Question: Which state is mentioned in the document?
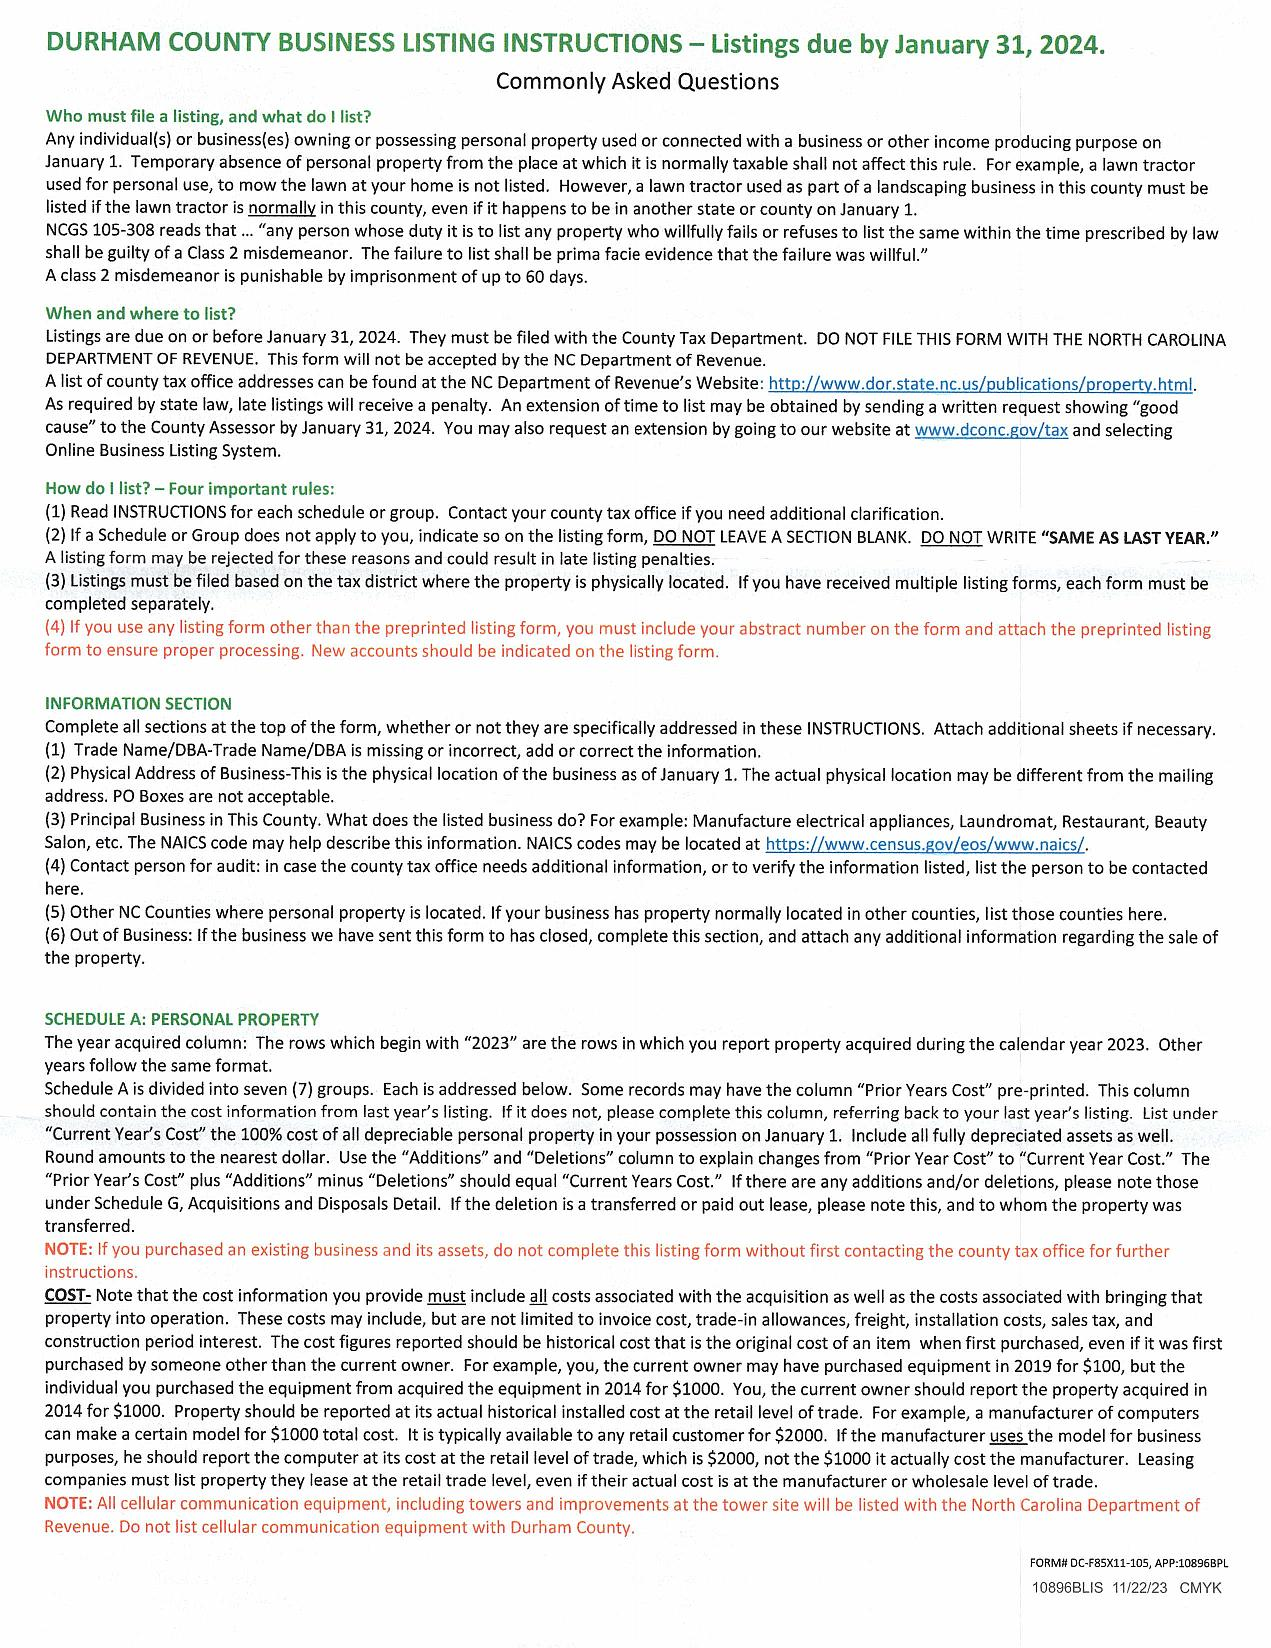
Answer: "North Carolina"